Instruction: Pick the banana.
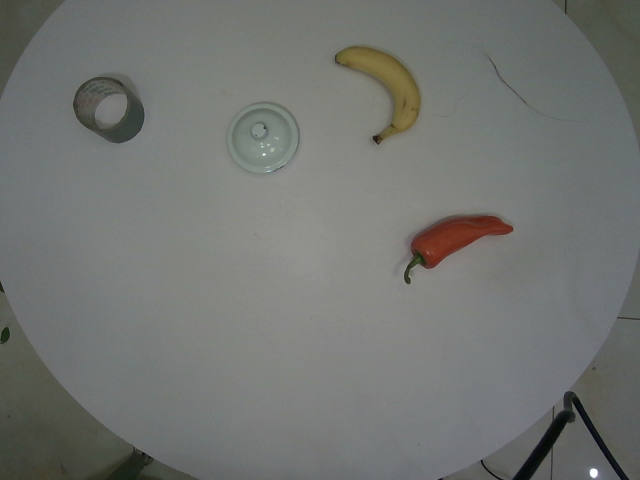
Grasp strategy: vertical